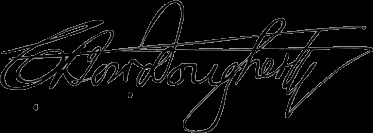
Signature of: charles b dougherty